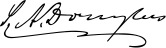
Signature of: stephen a douglas